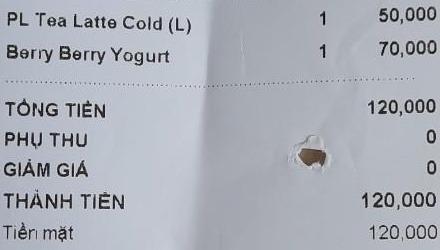
<table>
<tr>
<td>PL Tea Latte Cold (L)</td>
<td>1</td>
<td>50,000</td>
</tr>
<tr>
<td>Berry Berry Yogurt</td>
<td>1</td>
<td>70,000</td>
</tr>
</table>

TỔNG TIỀN 120,000
PHỤ THU 0
GIẢM GIÁ 0
THÀNH TIỀN 120,000
Tiền mặt 120,000